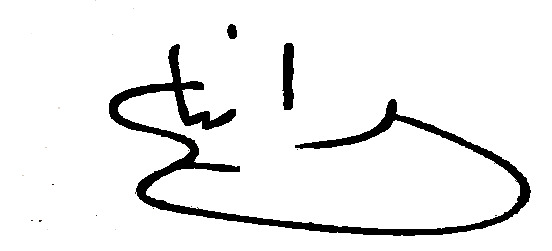
Signature of: queen rania of jordan